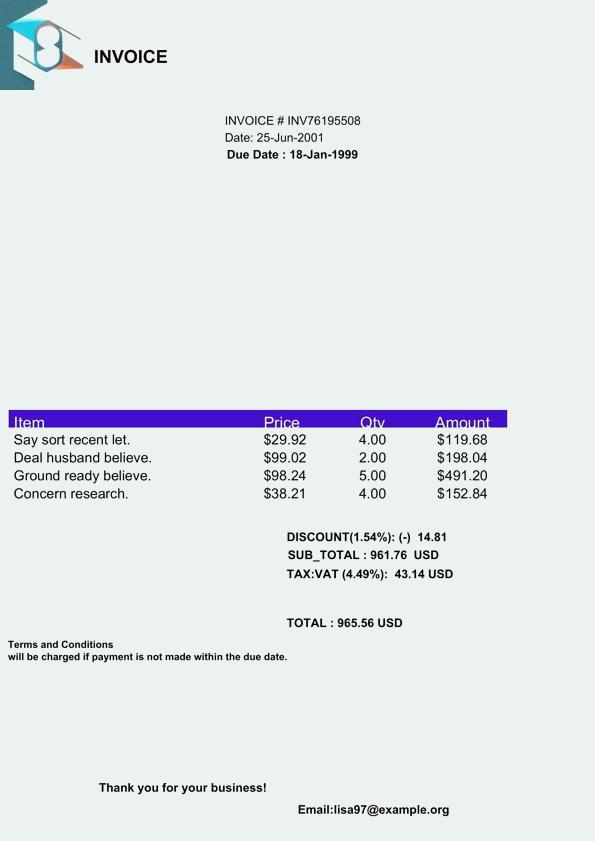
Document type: Invoice